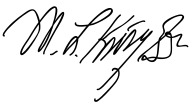
Signature of: martin luther king sr